Question: What appears to be the issue?
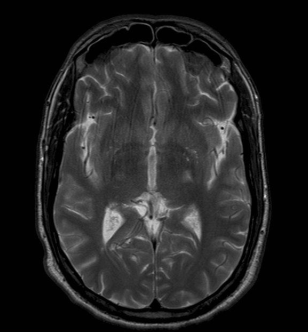
Answer: The findings suggest •  Lateral geniculate body - abnormal signal and enhancement
•  Additional periventricular lesions. There is a lesion near the lateral geniculate body on the patient's left.. The patient might have a history of 42 y.o. combat fighter pilot c/o "blind spot" - sudden onset  six days ago and lasted about four hours.  Previous Hx of a similar episode several years ago..